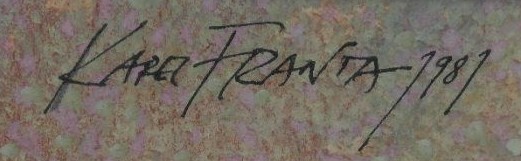
Signature of: karel franta